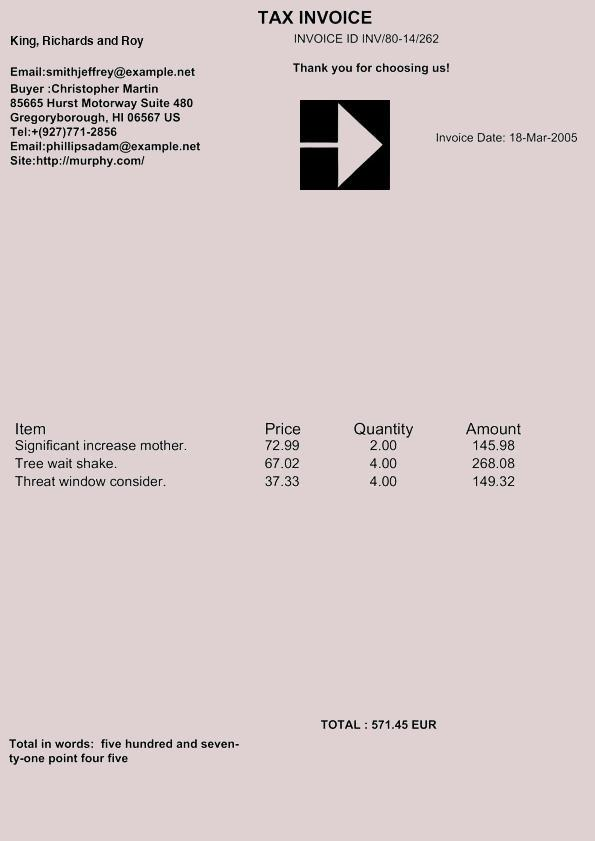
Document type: Invoice